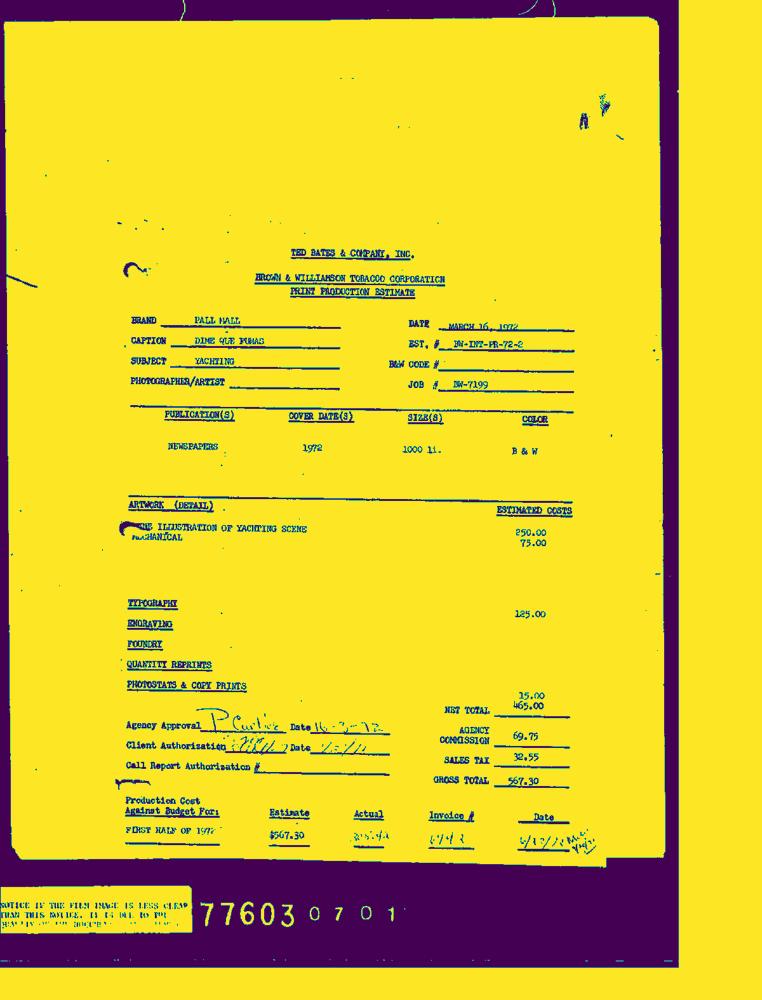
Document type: Invoice-Doc